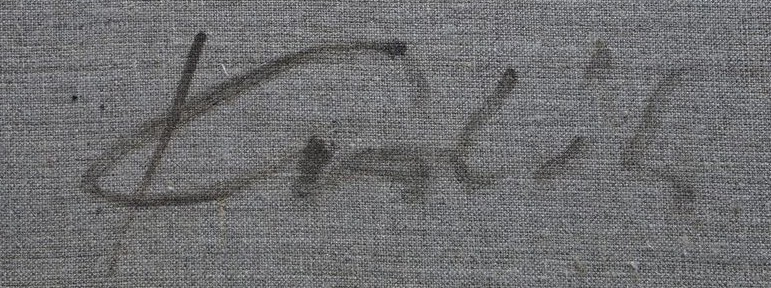
Signature of: františek králík